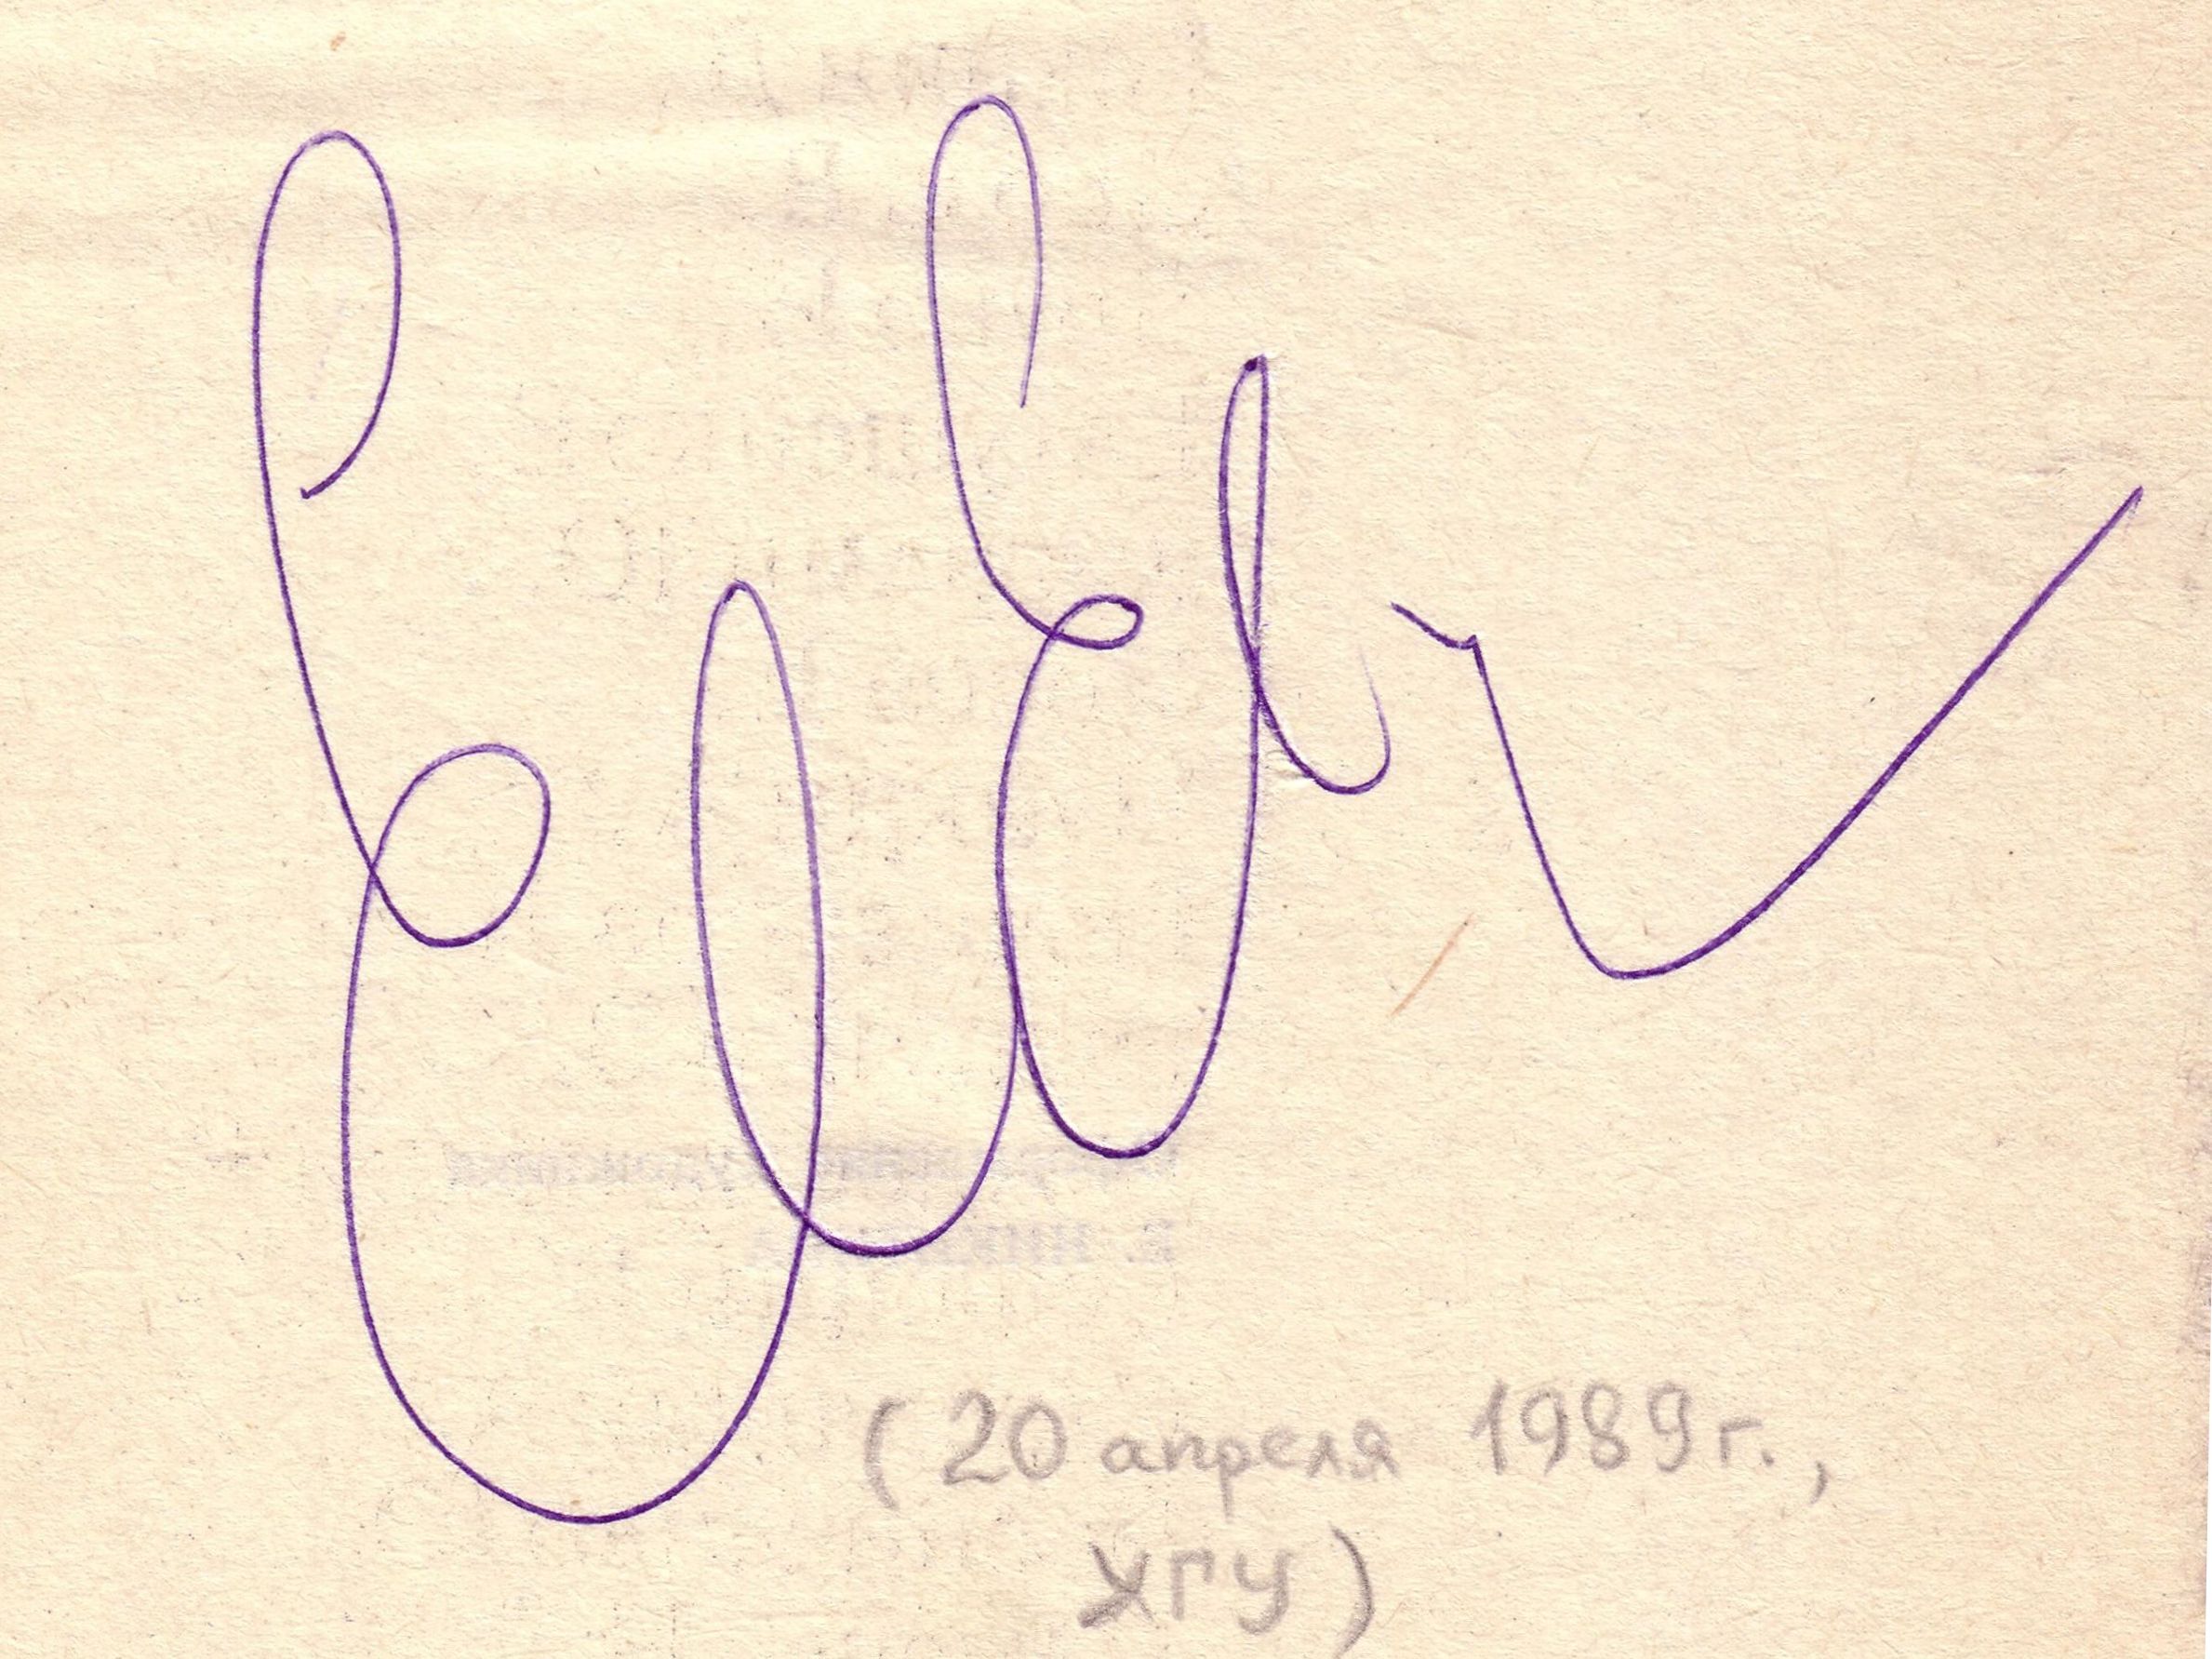
Signature of: yevgeny yevtushenko